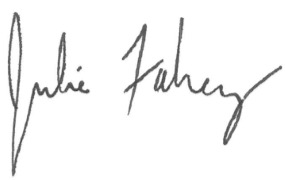
Signature of: julie fahey